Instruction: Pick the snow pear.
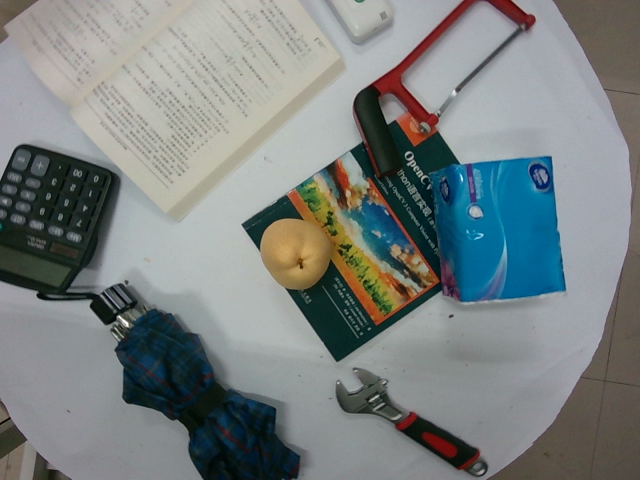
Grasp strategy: vertical